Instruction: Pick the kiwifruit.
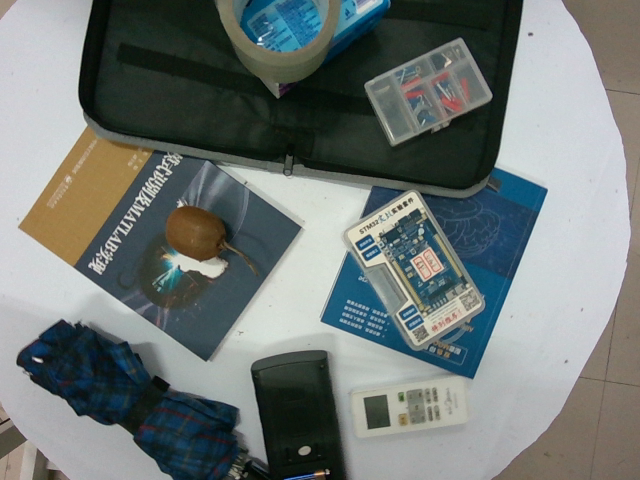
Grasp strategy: vertical